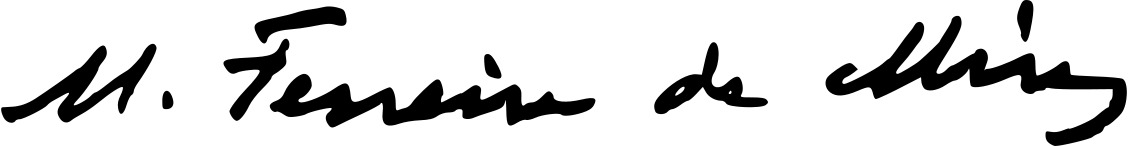
Signature of: matias ferreira de mira